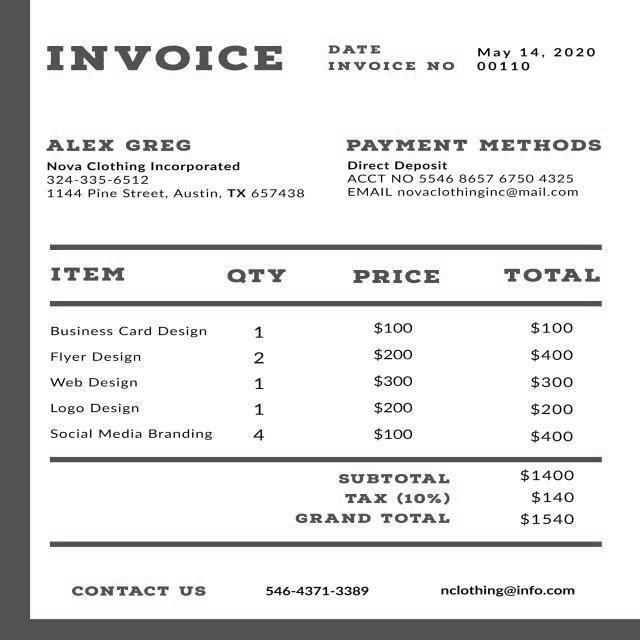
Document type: Invoice